Question: What might the diagnosis be?
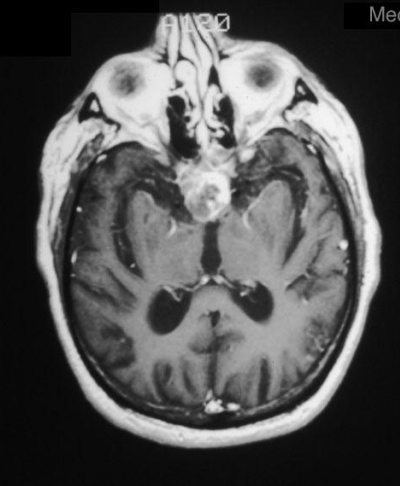
Answer: The possible diagnosis includes • pituitary adenoma
• craniopharyngioma
• chordoma
• hypothalamic glioma.